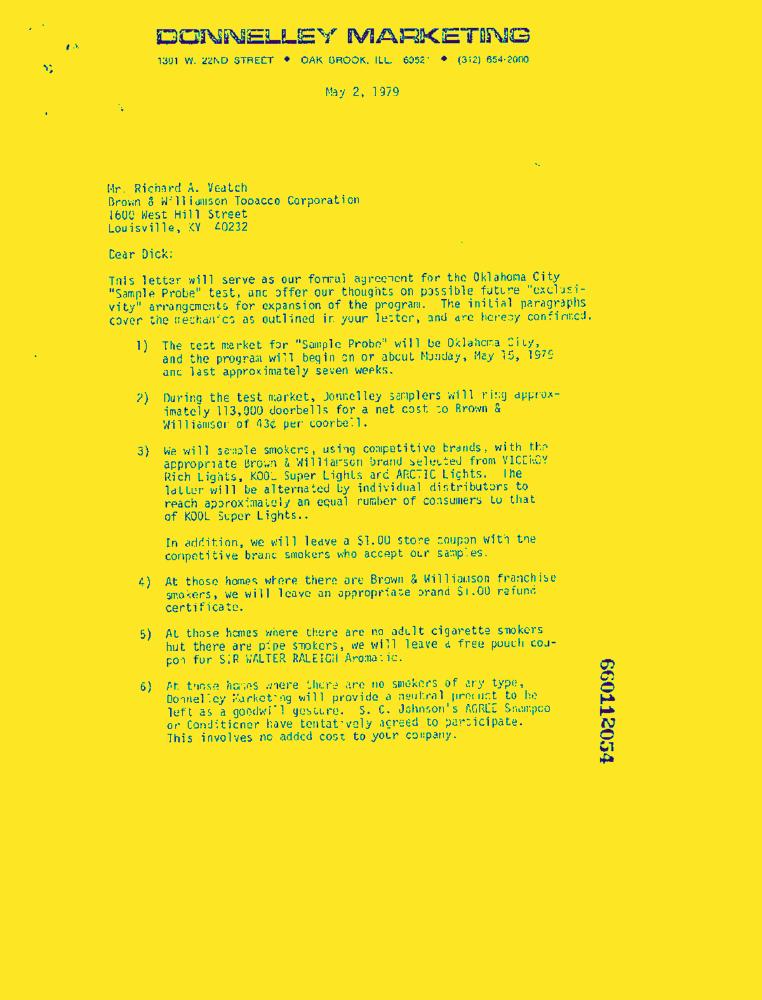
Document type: Letter-Doc